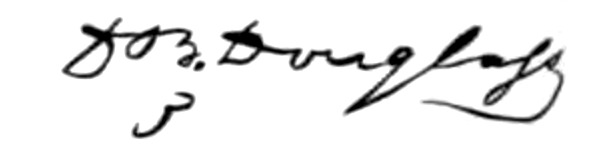
Signature of: david bates douglass